Question: What is the main concern?
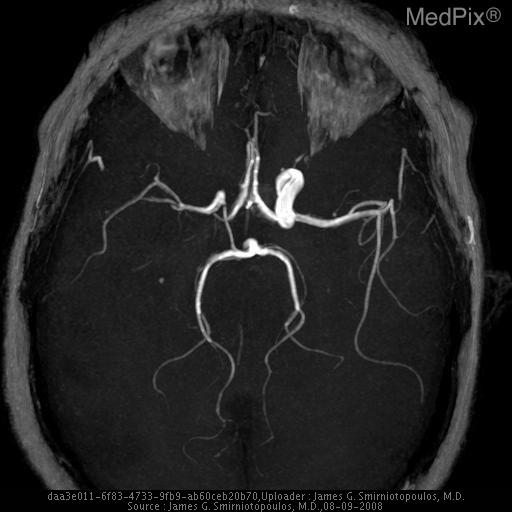
Answer: The findings suggest Effacement of right basal ganglia
Abnormal hyperintensity of most of the right MCA territory
Occluded Right Internal Carotid Artery. 1) Loss of gray-white differentiation R. basal ganglia
2) Effacement of R. MCA sulci
3) Abnormal signal R. MCA
4) Occlusion of R. Internal Carotid Artery. The patient might have a history of Acute onset of left hemiparesis.